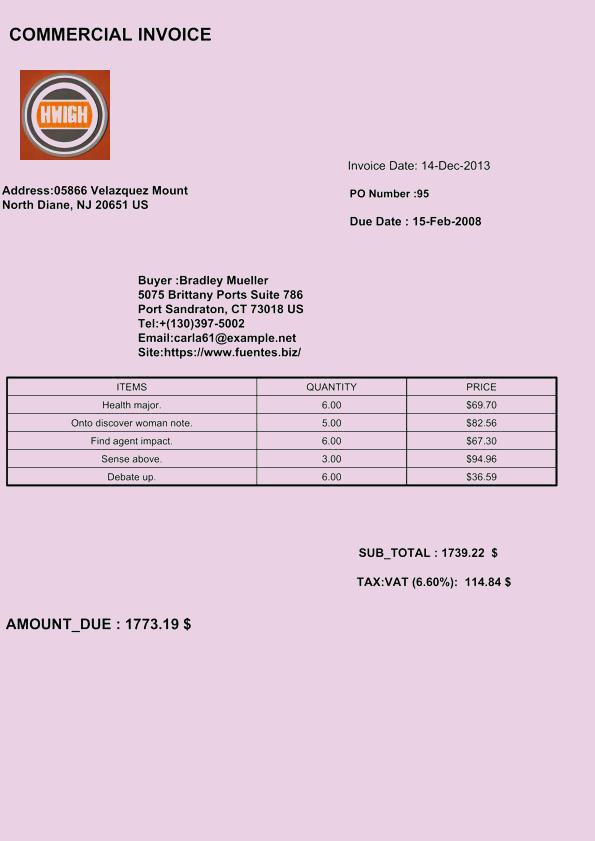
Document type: Invoice